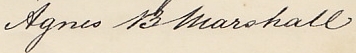
Signature of: agnes marshall